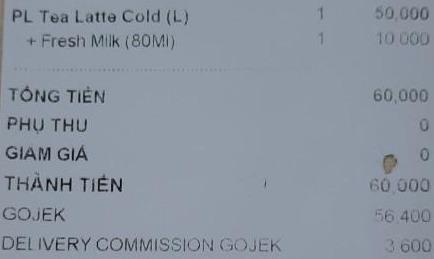
<table>
<tr>
<td>PL Tea Latte Cold (L)</td>
<td>1</td>
<td>50,000</td>
</tr>
<tr>
<td>+ Fresh Milk (80Ml)</td>
<td>1</td>
<td>10,000</td>
</tr>
</table>

TỔNG TIỀN 60,000
PHỤ THU 0
GIẢM GIÁ 0
THÀNH TIỀN 60,000
GOJEK 56,400
DELIVERY COMMISSION GOJEK 3,600